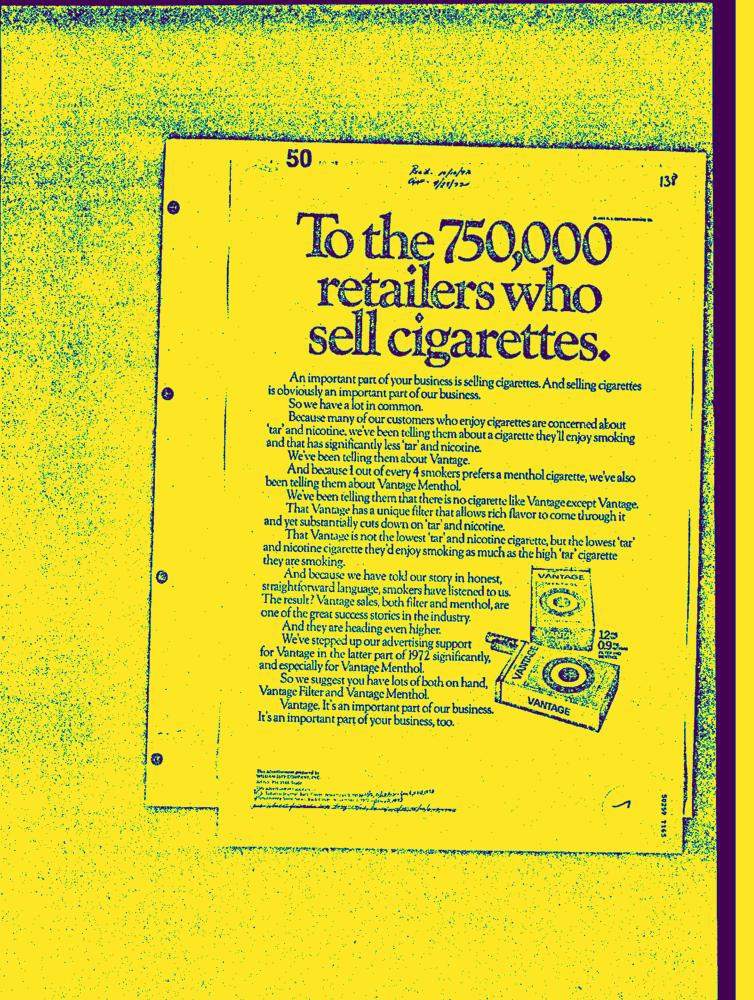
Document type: AD